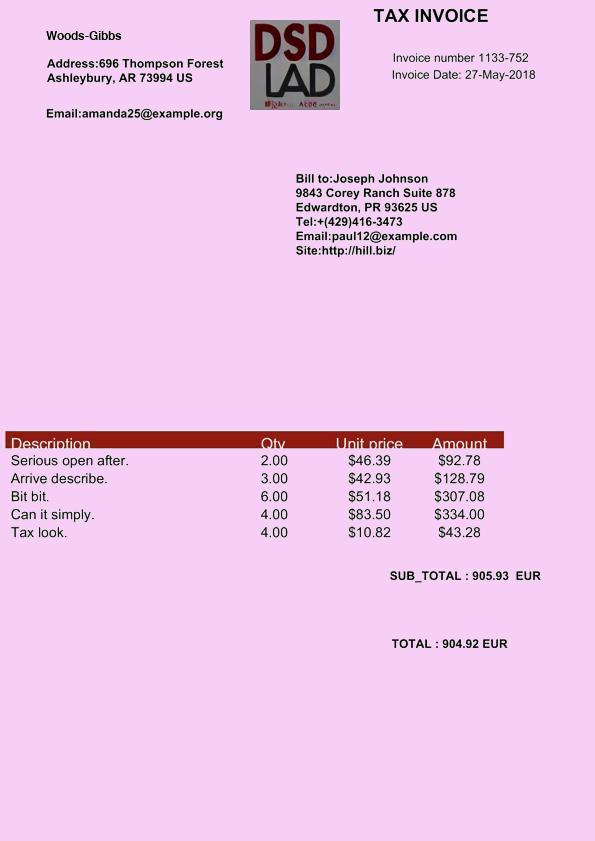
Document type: Invoice